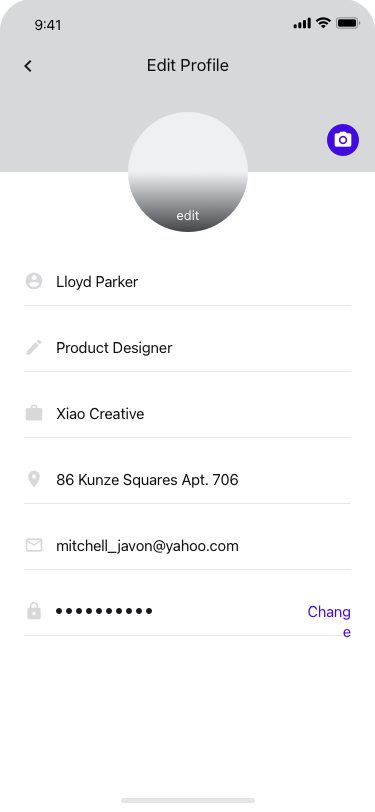
Text in this UI design:
Change
Lloyd Parker
Product Designer
Xiao Creative
86 Kunze Squares Apt. 706
mitchell_javon@yahoo.com
edit
Edit Profile